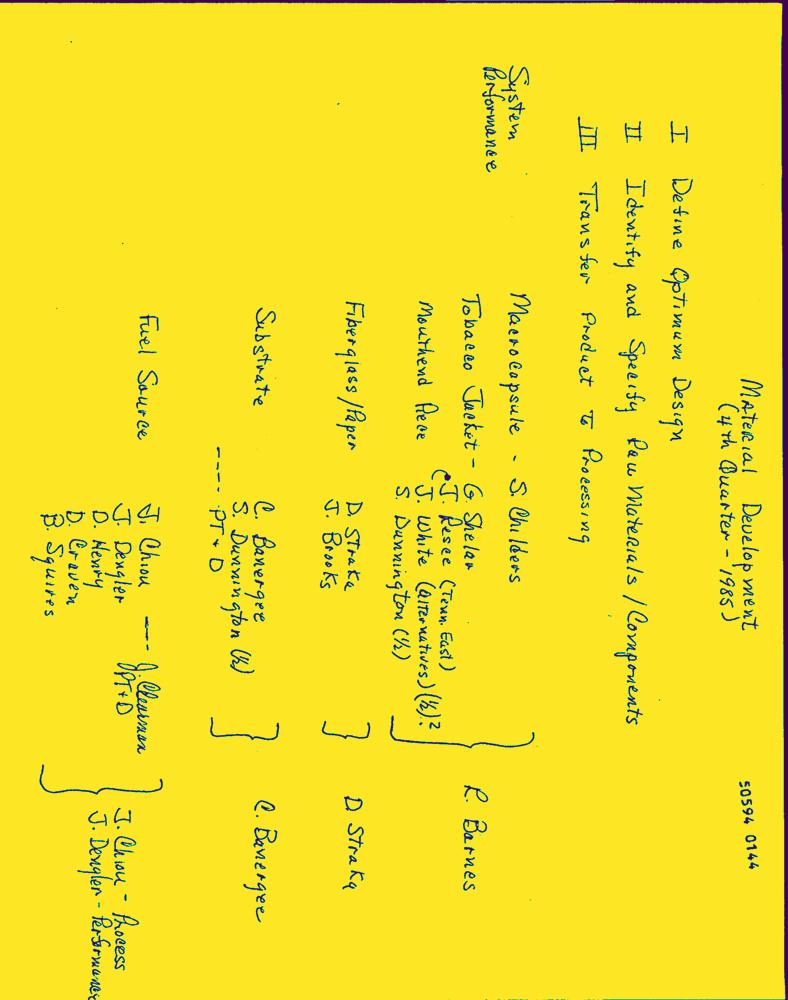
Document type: Hand-Written